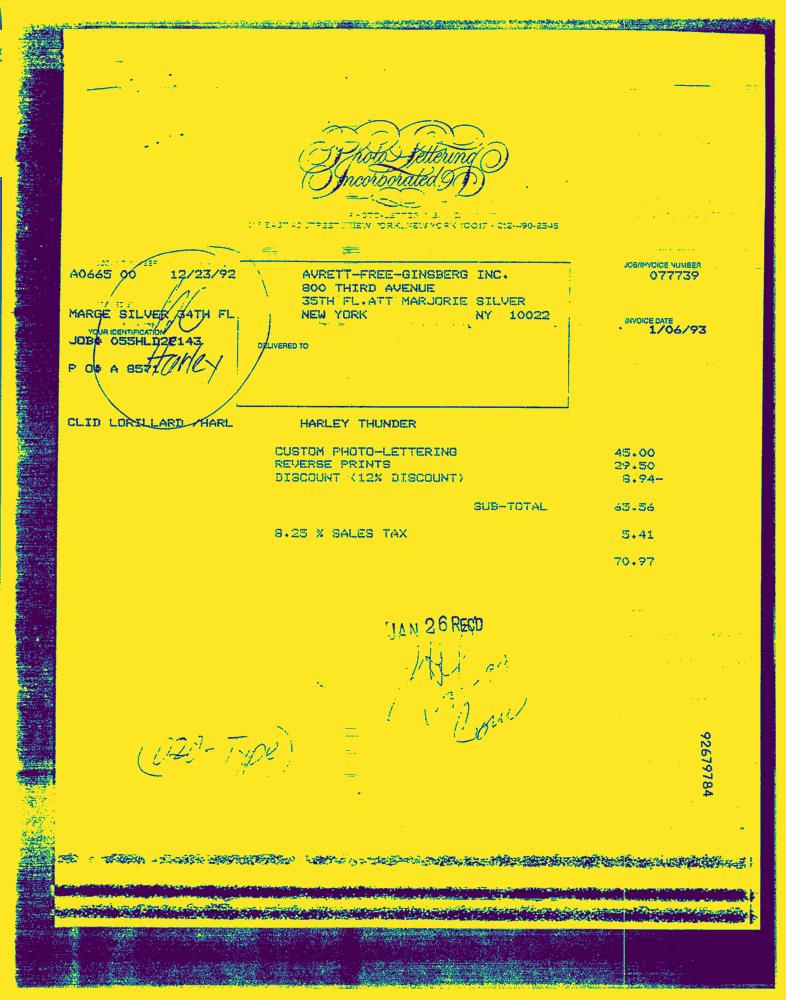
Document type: Invoice-Doc